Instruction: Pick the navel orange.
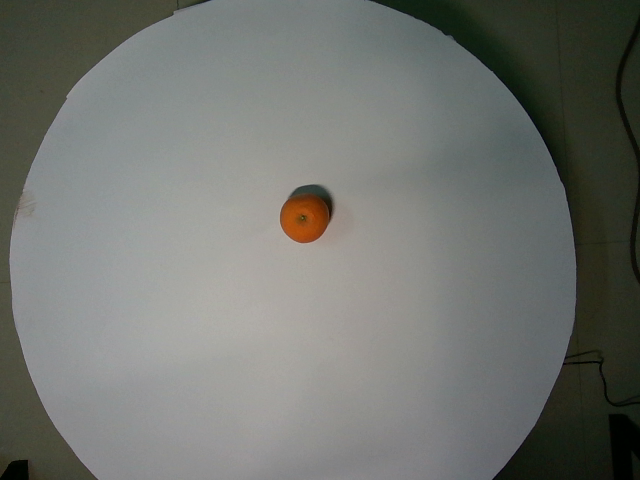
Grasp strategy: vertical